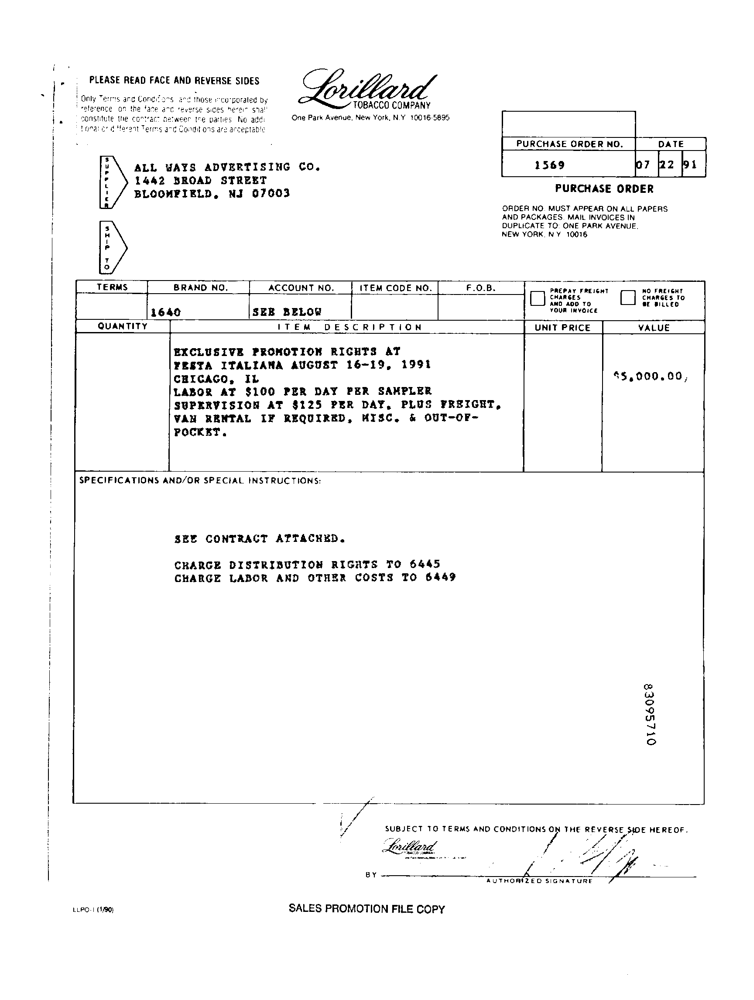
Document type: Invoice